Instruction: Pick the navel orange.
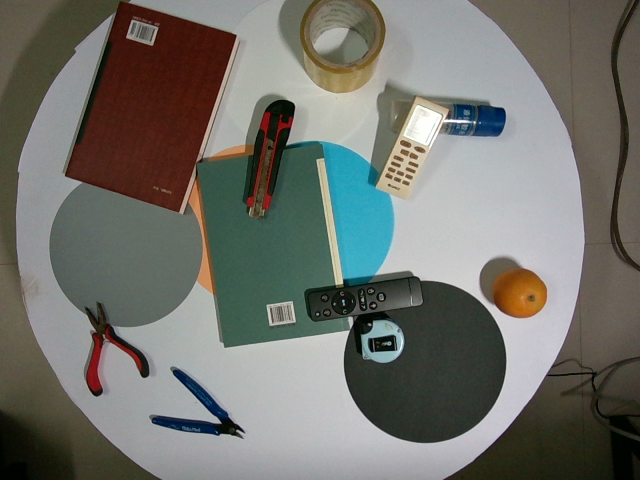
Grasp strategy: vertical